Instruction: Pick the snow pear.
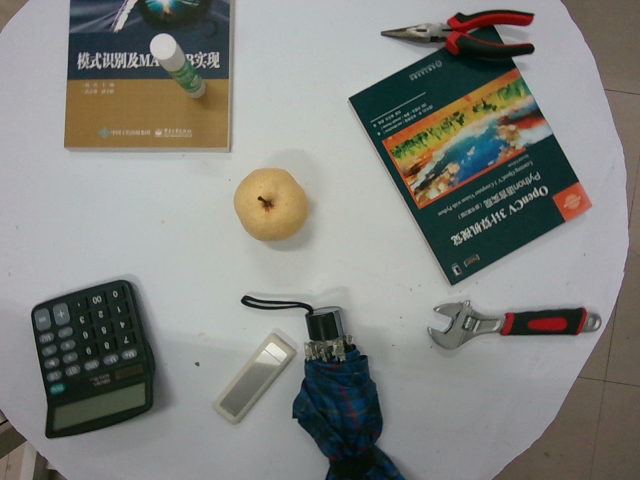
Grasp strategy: vertical